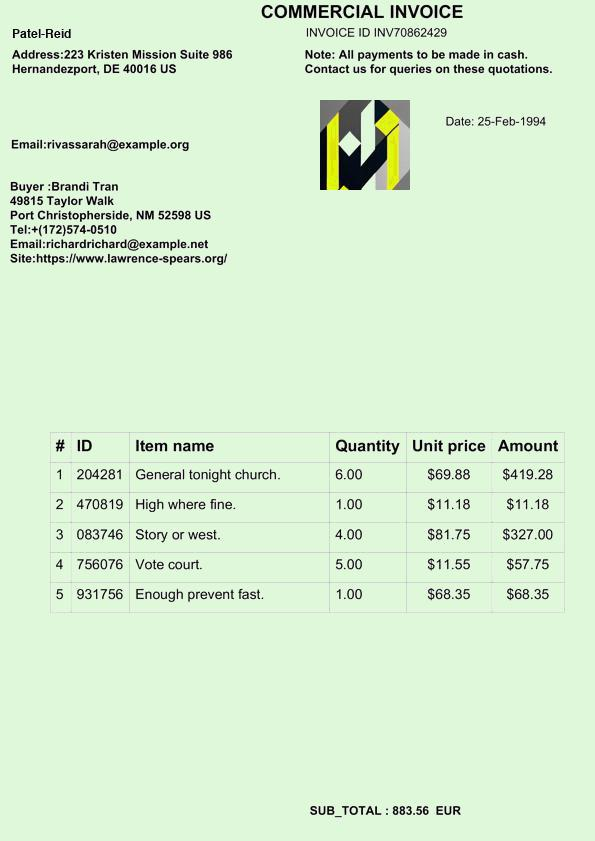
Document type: Invoice